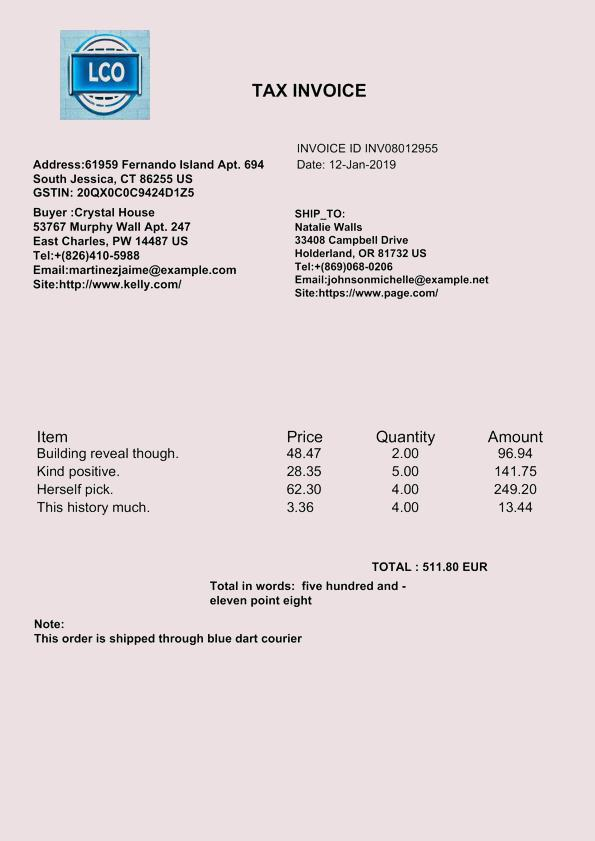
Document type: Invoice